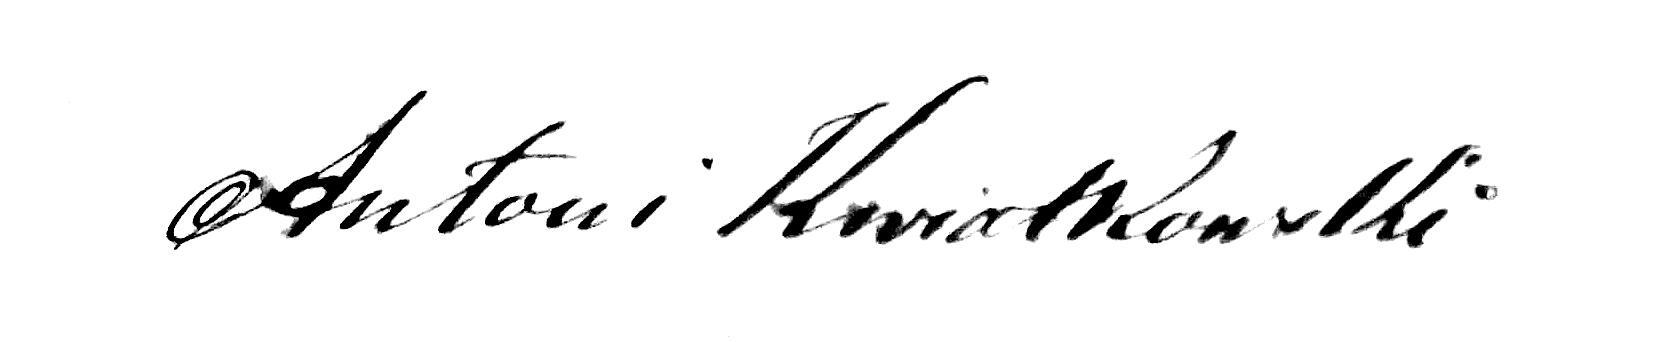
Signature of: antoni kwiatkowski